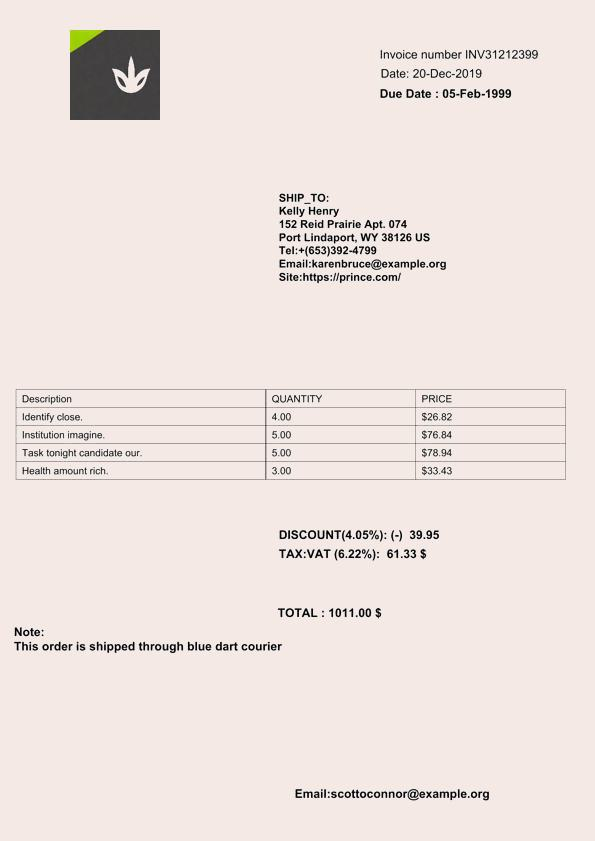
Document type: Invoice